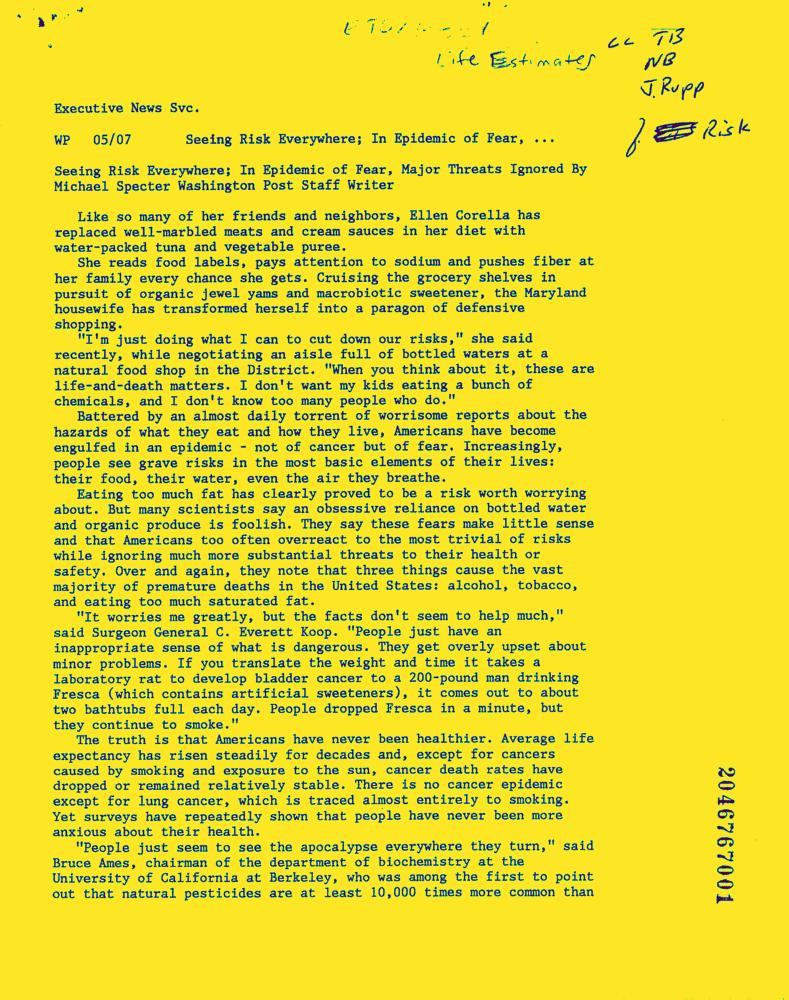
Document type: News-Article